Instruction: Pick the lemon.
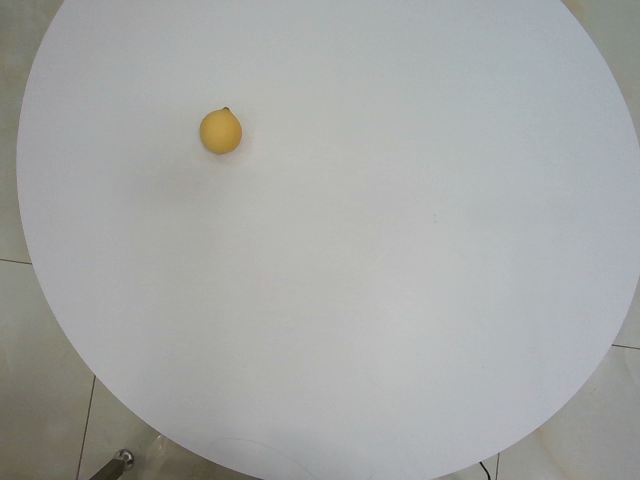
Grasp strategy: vertical